Question: Explain the disease:
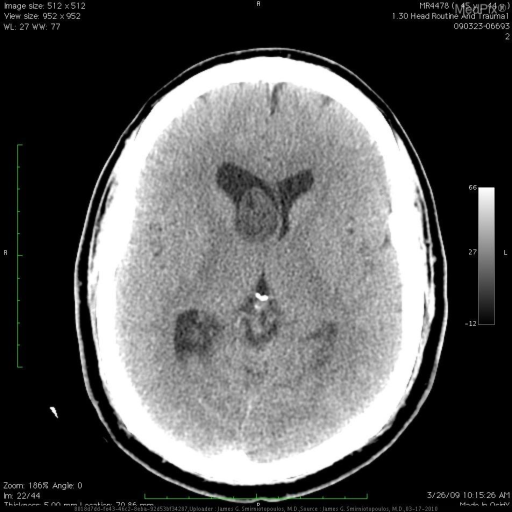
Answer: The disease is discussed as: Subependymoma is a relatively rare, slow-growing, benign glial tumor arising from cells just under the ependymal lining of the ventricles. They are most often found in the lateral and fourth ventricles and typically protrude into the ventricle lumen. They are usually asymptomatic but may cause hydrocephalus if they are sufficently large or strategically located. Their classic microscopic appearence includes scattered ependyma-appearing nuclei in a dense, fine, glial fibrillar background [1].

A small study of 21 pts published in the J of Neurosurgery in 1991 showed an average age of onset for subependymomas of 48.5 yrs w/ 2/3 of the tumors arising in the lateral ventricles. Radiologic features include an isodense appearence with minimal enhancement on CT, frequent dystrophic calcification, and isointensity on T1-weighted or slight hyperintensity on T2-weighted MR images. Pathological features included a minor ependymoma content to in less than 1/3 of cases. The authors suggested that treatment should consist of surgical resection with postoperative irradiation only for those patients with symptomatic residual or recurrent tumors [2, 3].